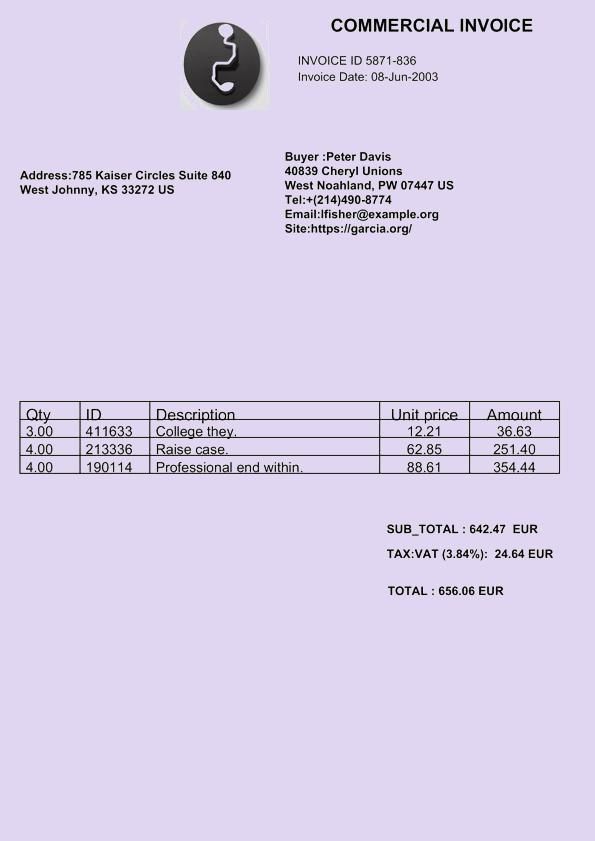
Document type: Invoice